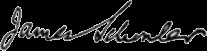
Signature of: james schouler